Question: What is the earliest payment due date mentioned in the document?
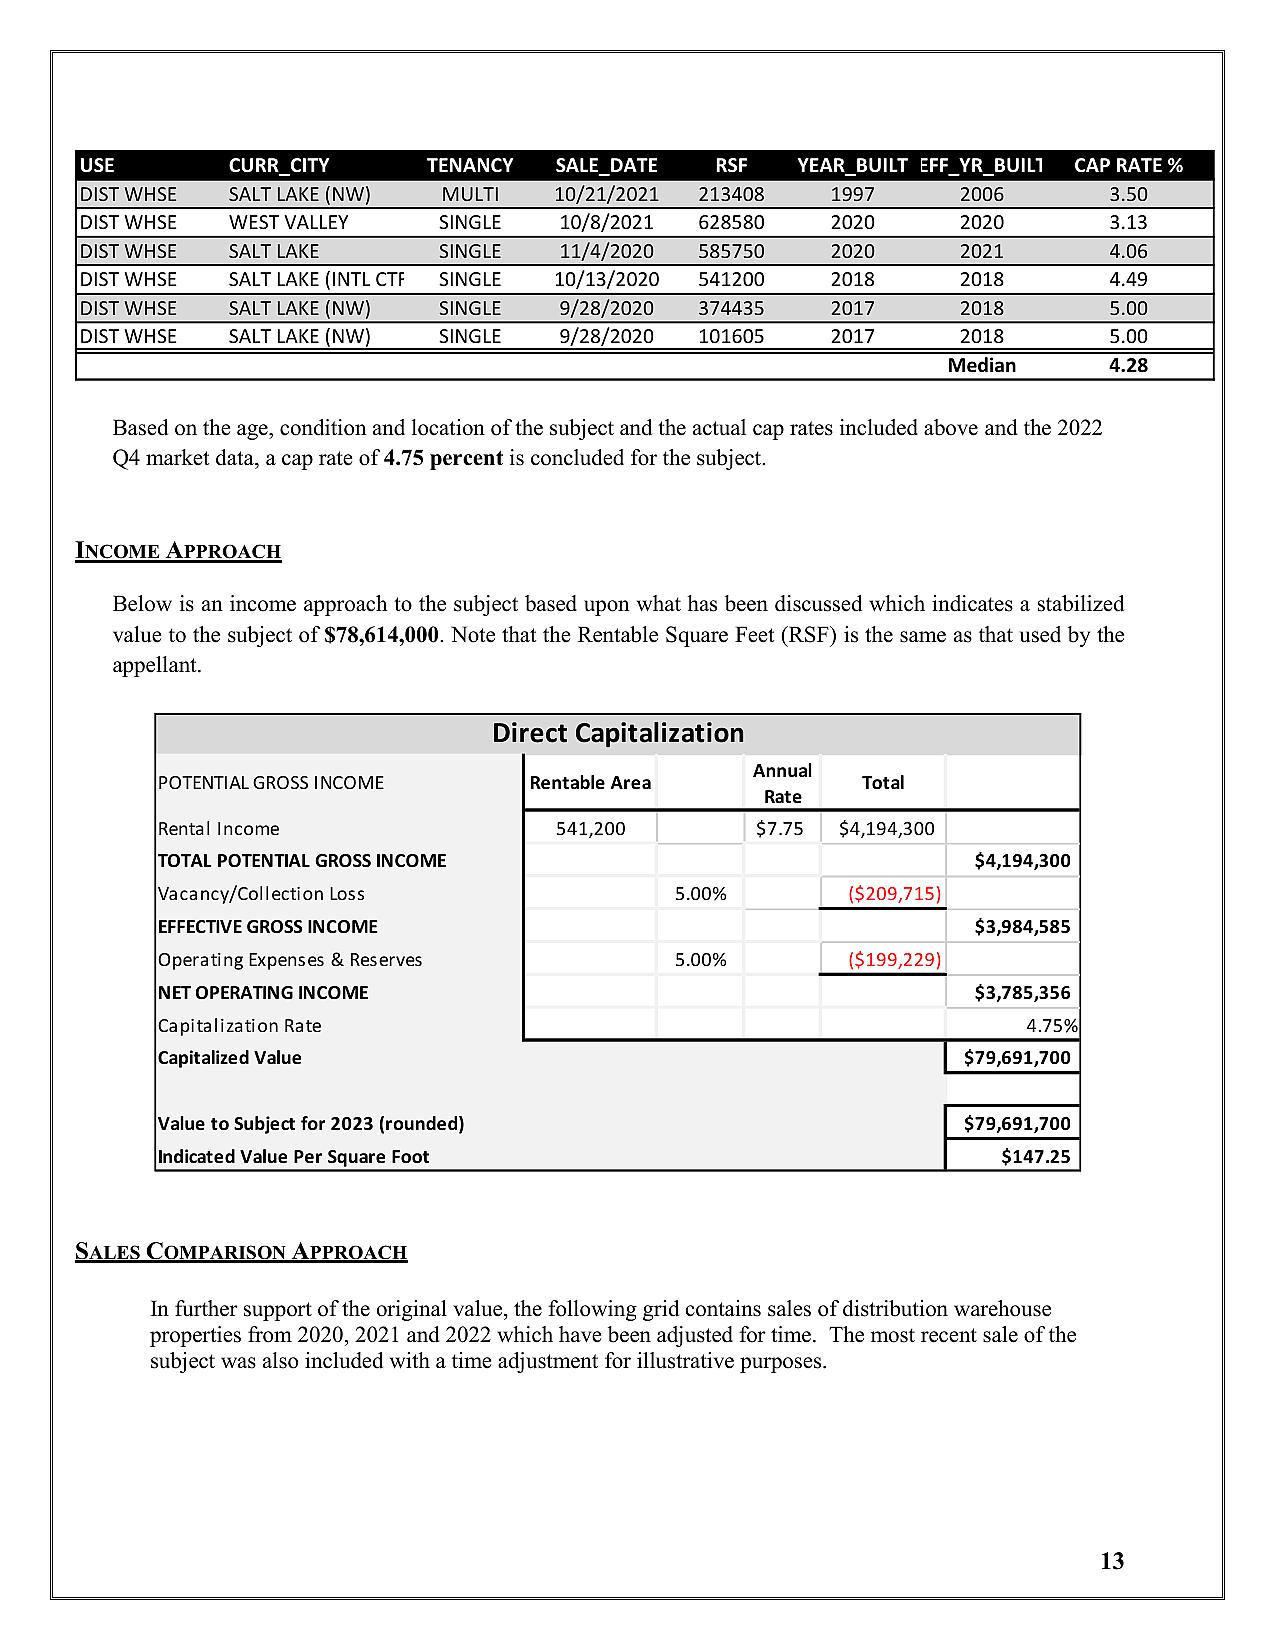
Answer: "10/21/21"